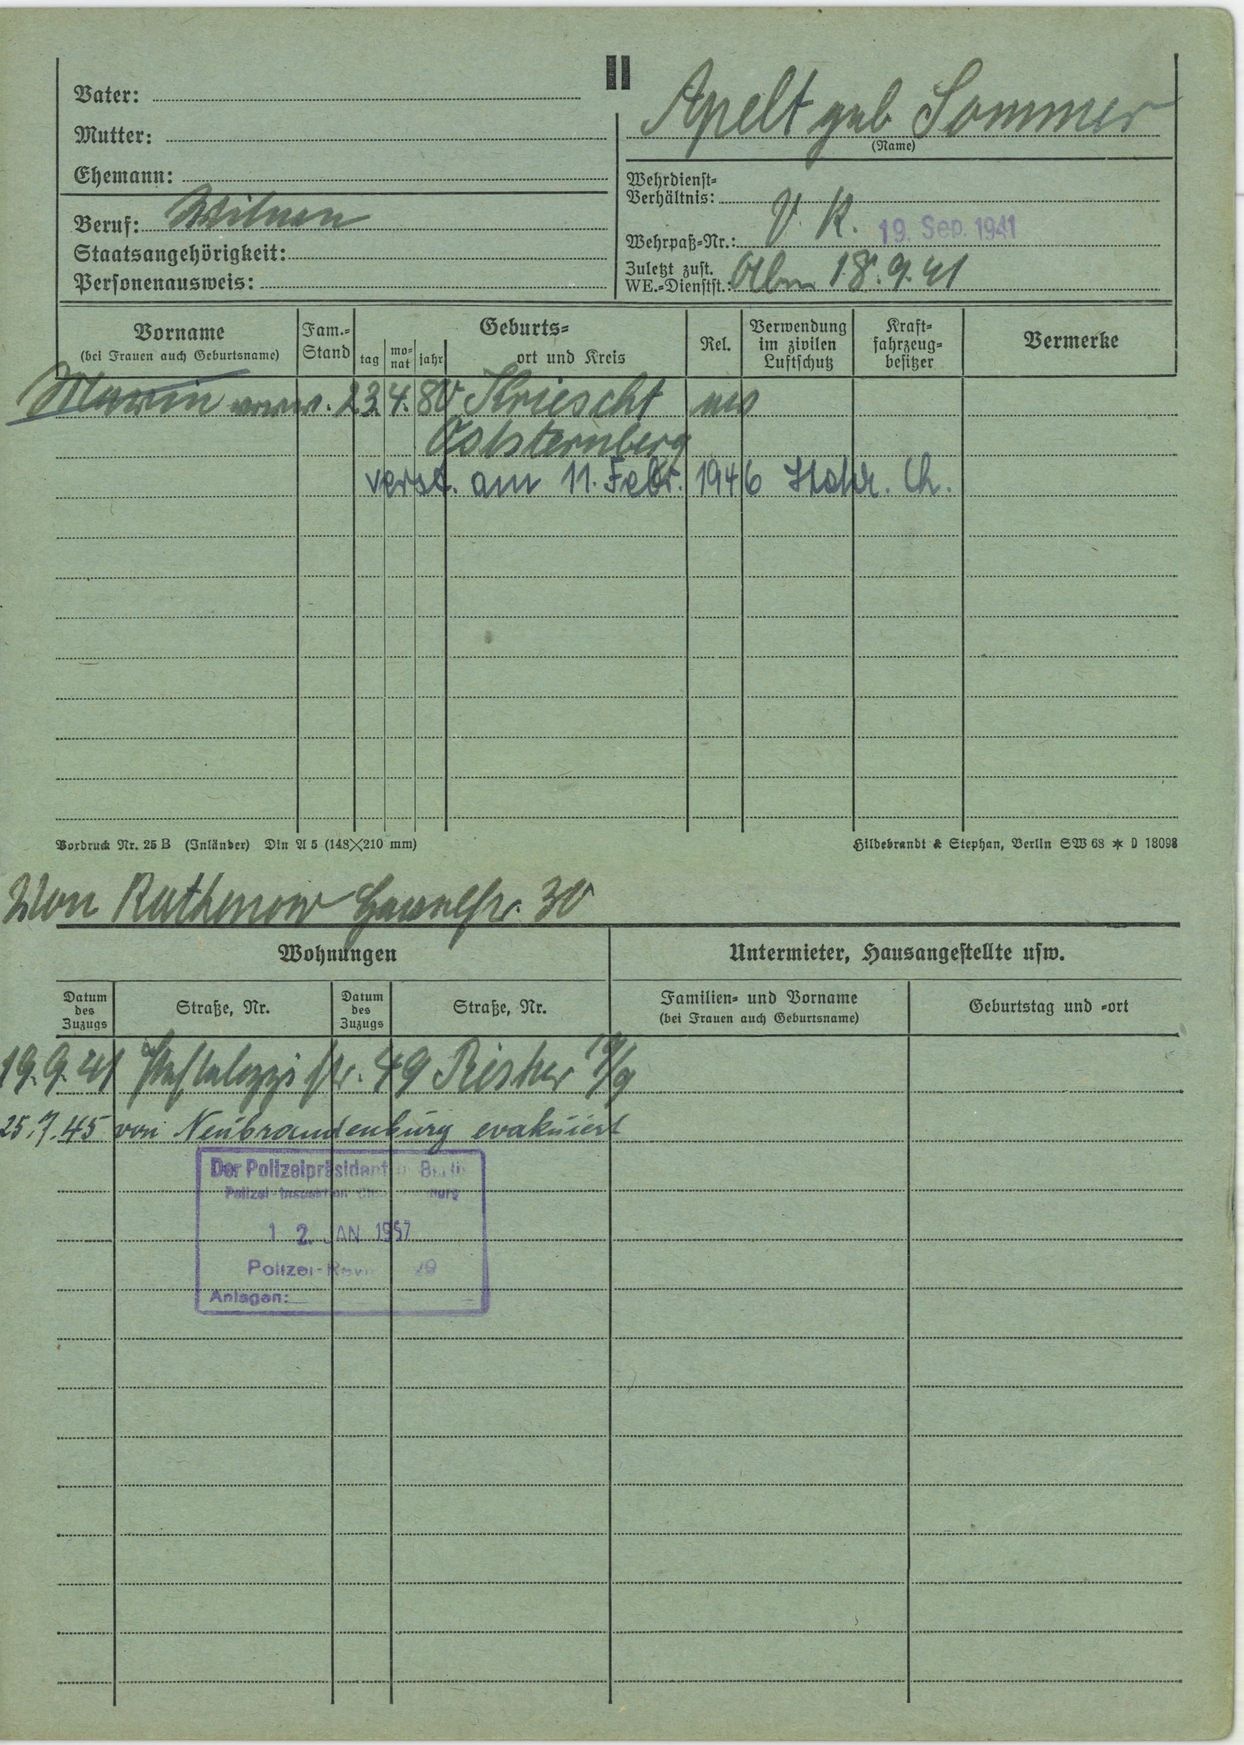
Apelt geb Sommer